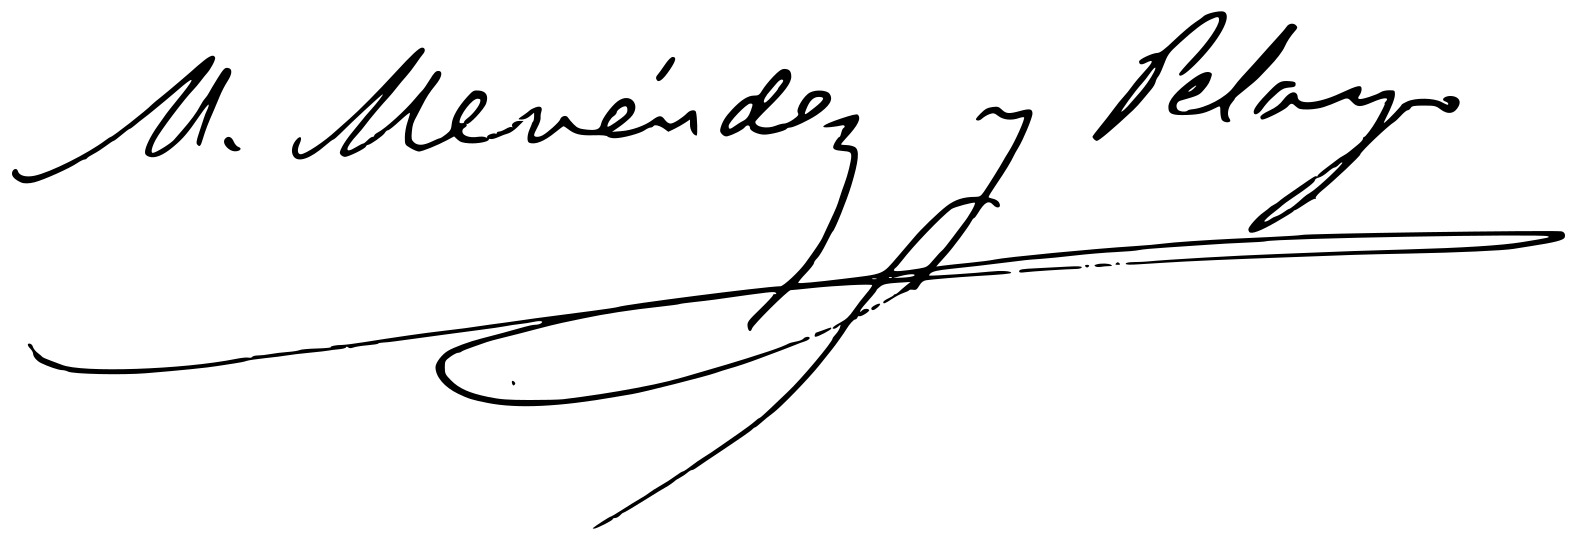
Signature of: marcelino menéndez y pelayo